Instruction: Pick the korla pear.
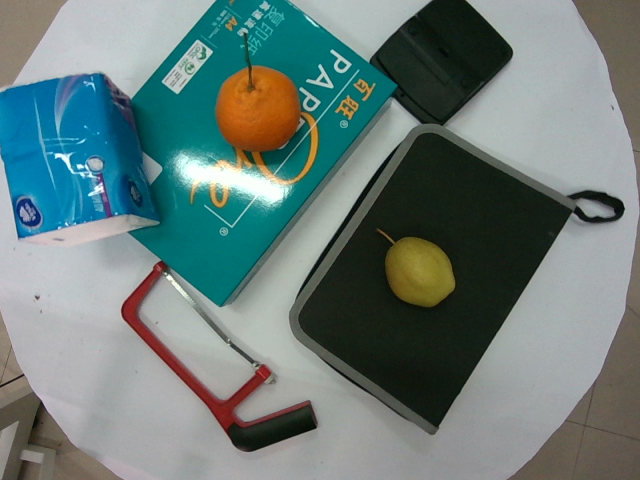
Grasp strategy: vertical